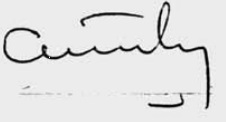
Signature of: augusto hughes